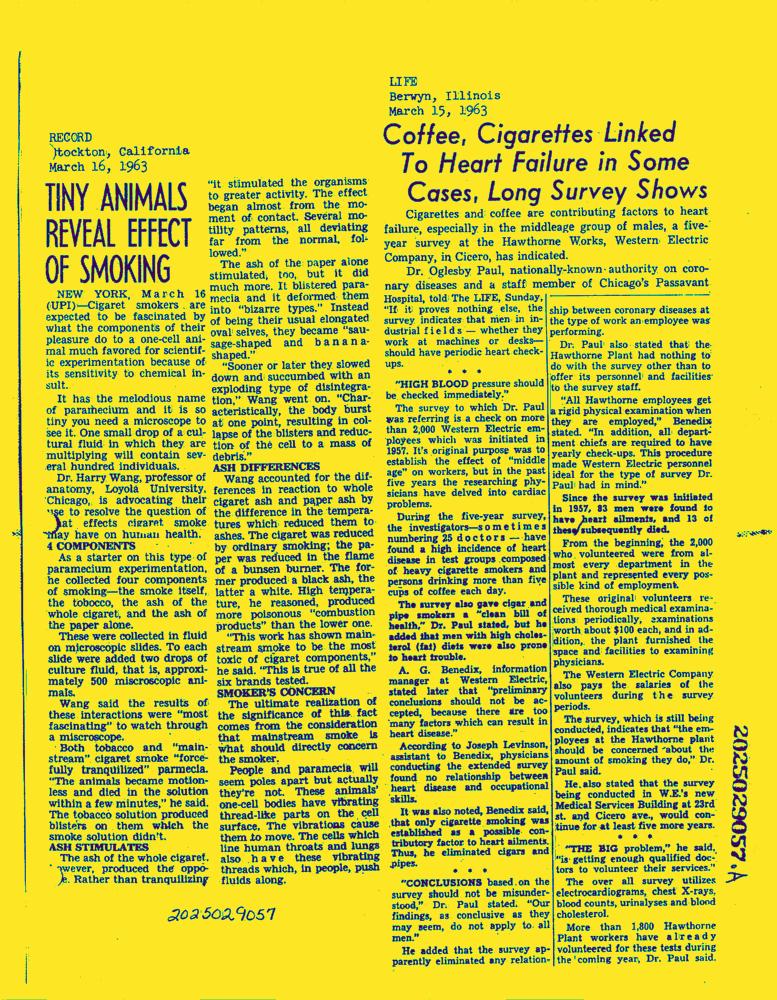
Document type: News-Article